Question: What is the potential diagnosis?
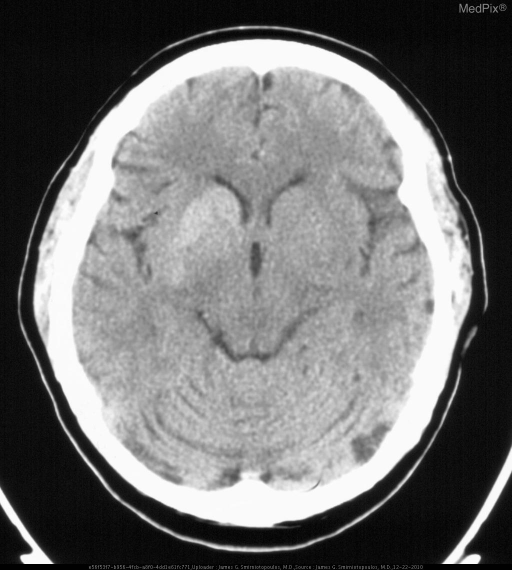
Answer: The possible diagnosis includes •  Cerebral infarction
•  Reperfusion contrast enhancement
•  Hemorrhagic stroke
•  Hypertensive hemorrhage
•  Angioinvasive mycotic hemorrhage.